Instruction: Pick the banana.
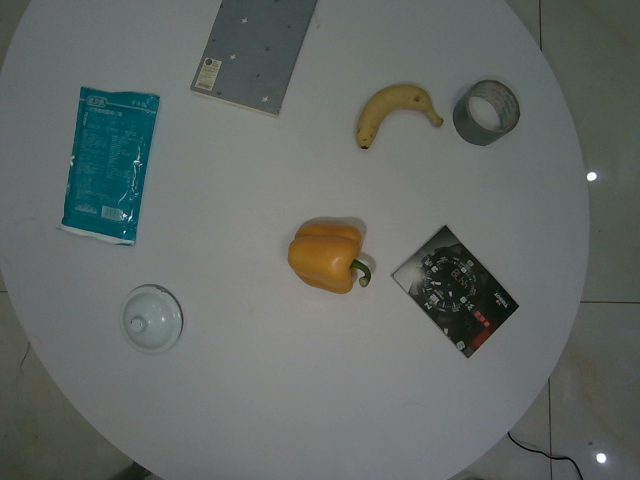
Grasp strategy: vertical